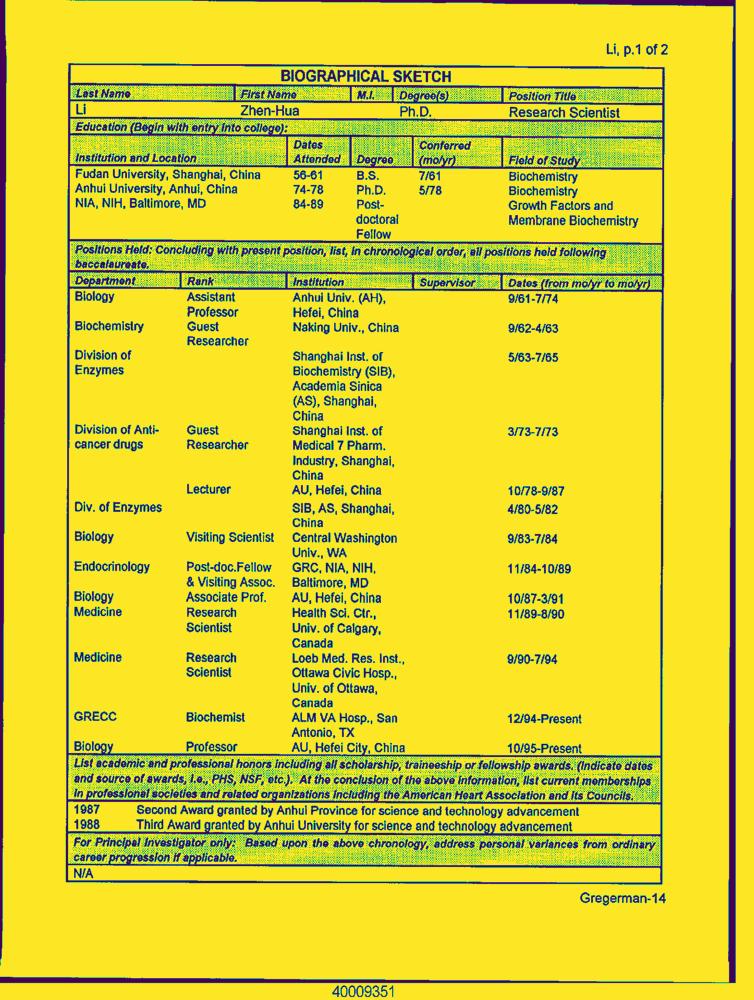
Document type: Resume-Doc